Question: What is the property identification or parcel number listed?
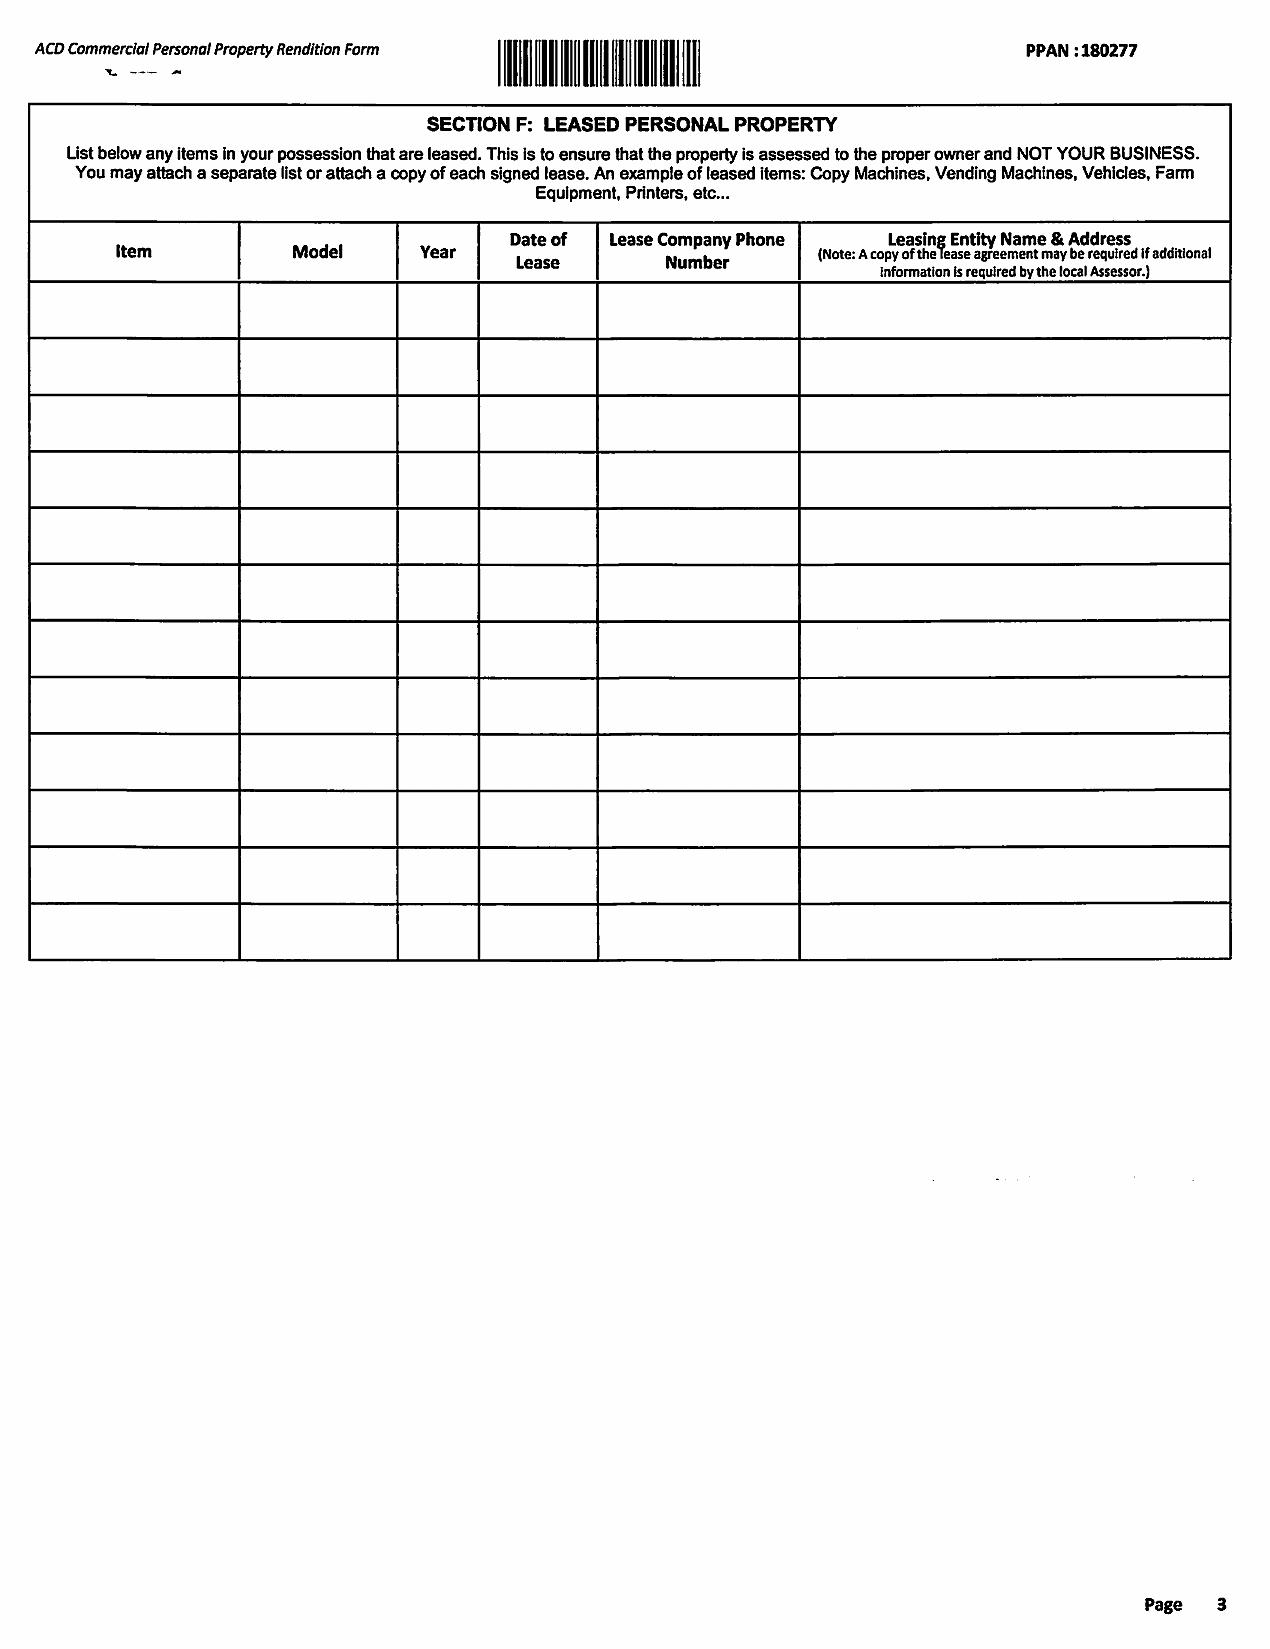
Answer: "PPAN : 1180277"